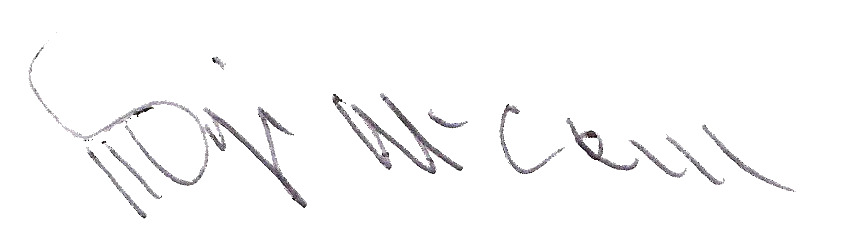
Signature of: mitzi mccall